Question: Describe the condition in detail:
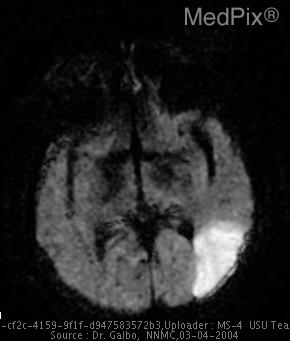
Answer: The disease is discussed as: CT has been recognized as the standard of care for initial imaging of suspected strokes.   It is able to discriminate between an ischemic vs a hemorrhagic cerebral infarct.  However, it may be relatively less sensitive during the first 12 hours and is not consistently high until after 24 hrs.

MRI may be needed - especially with Diffusion Weighted Imaging has been studied as a predictor of early edema due to cytoxicity to neural cells.  If edema is present, a hyperintense signal will be present in the affected area due to restricted diffusion of water molecules. For the same reason, these areas will have correspondingly low signal on ADC (Apparent Diffusion Coefficient) images.